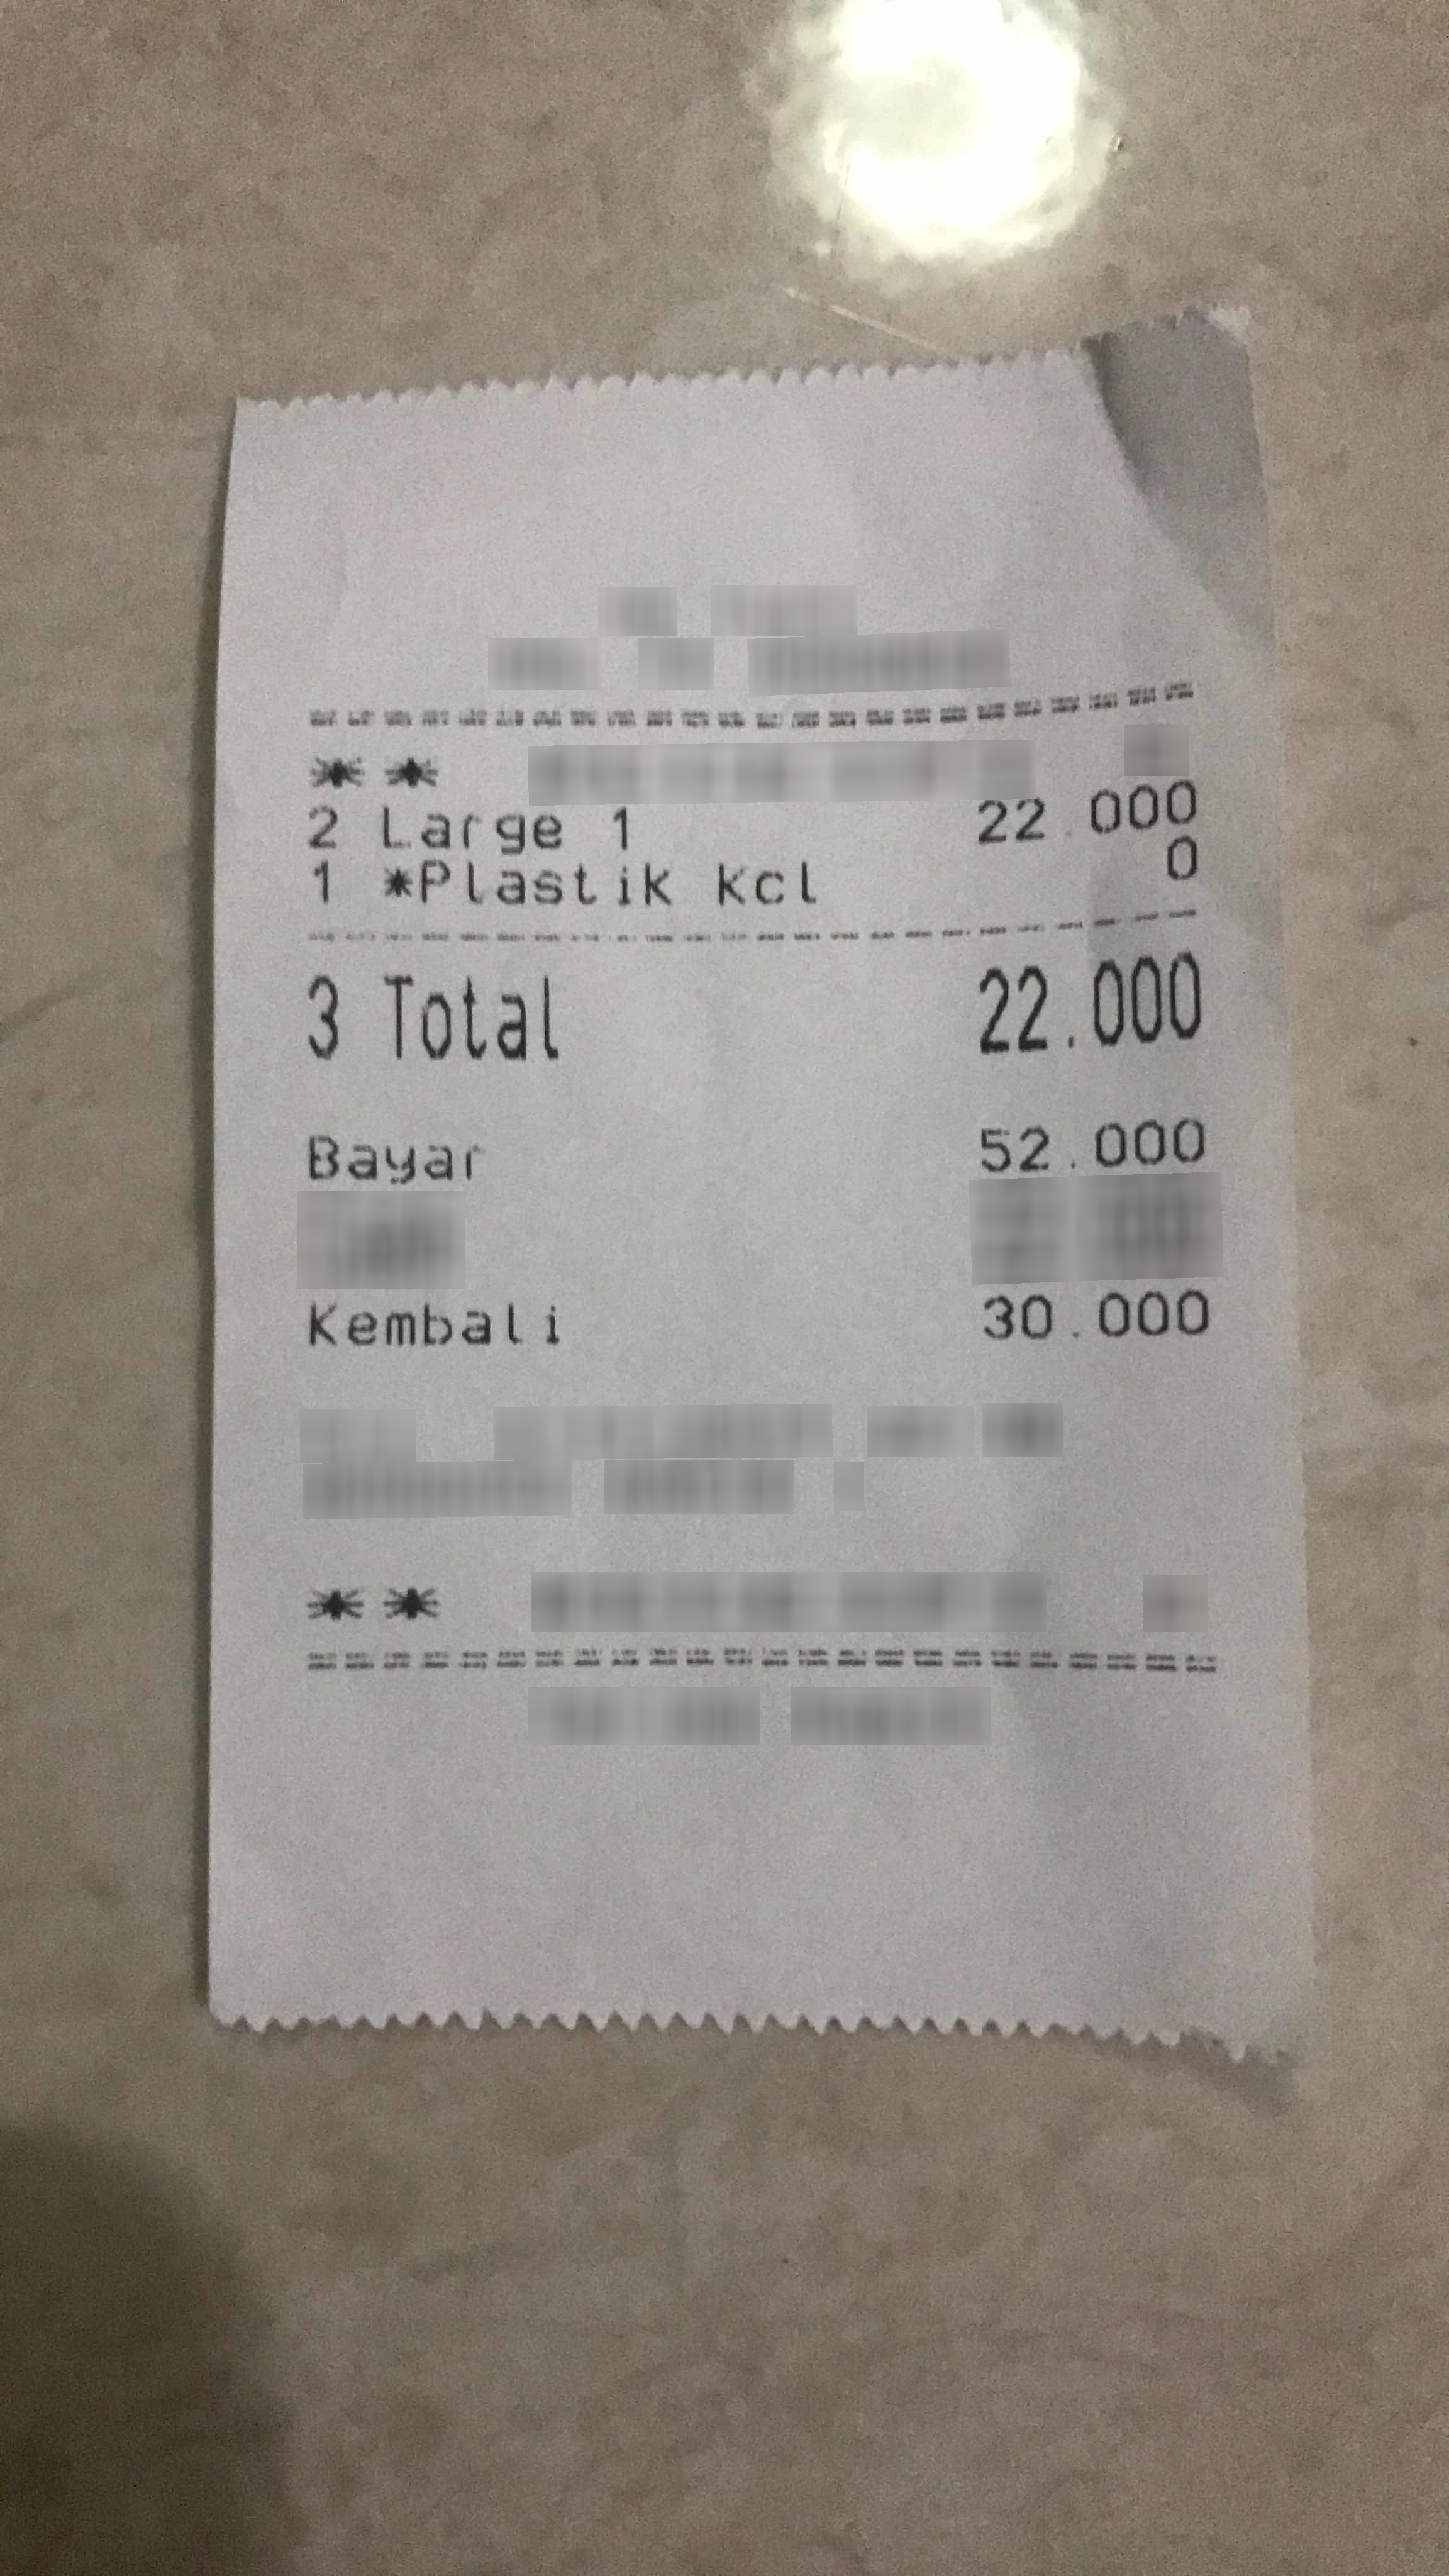
Receipt information:
total: 22.000
line_items: item_name: Large 1
item_value: 22.000
item_quantity: 2
item_name: *Plastik Kcl
item_quantity: 1